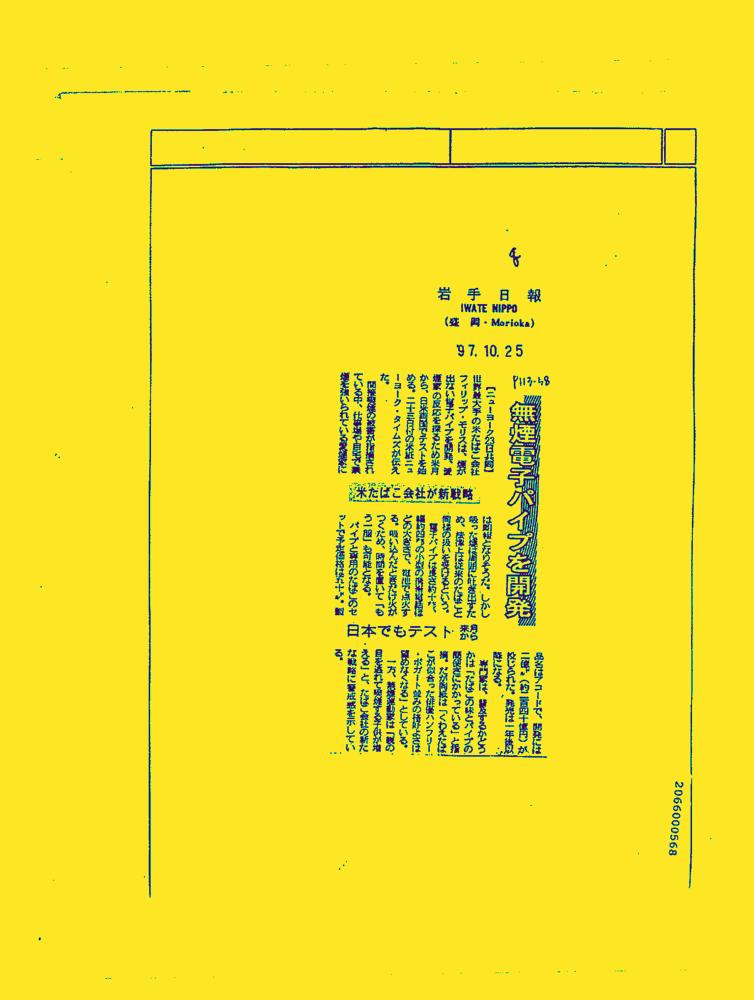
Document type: News-Article